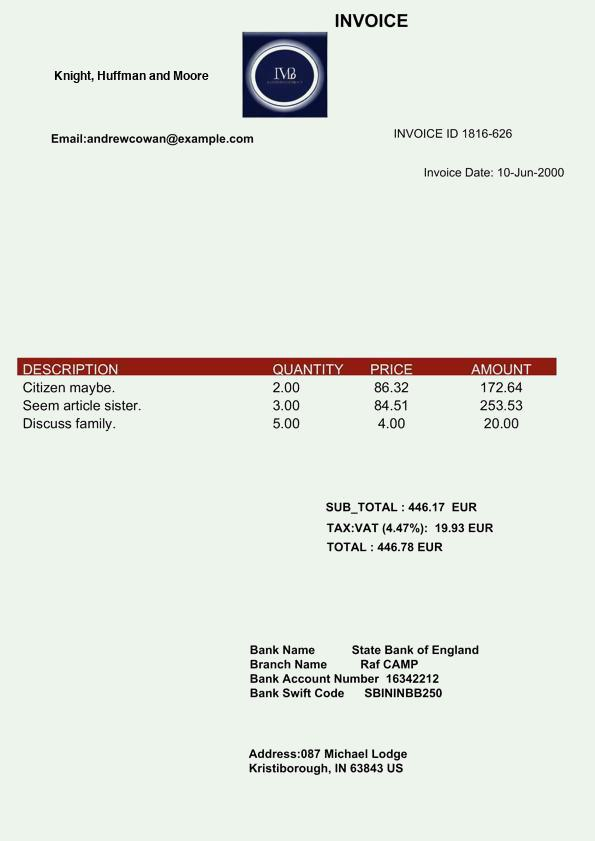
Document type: Invoice